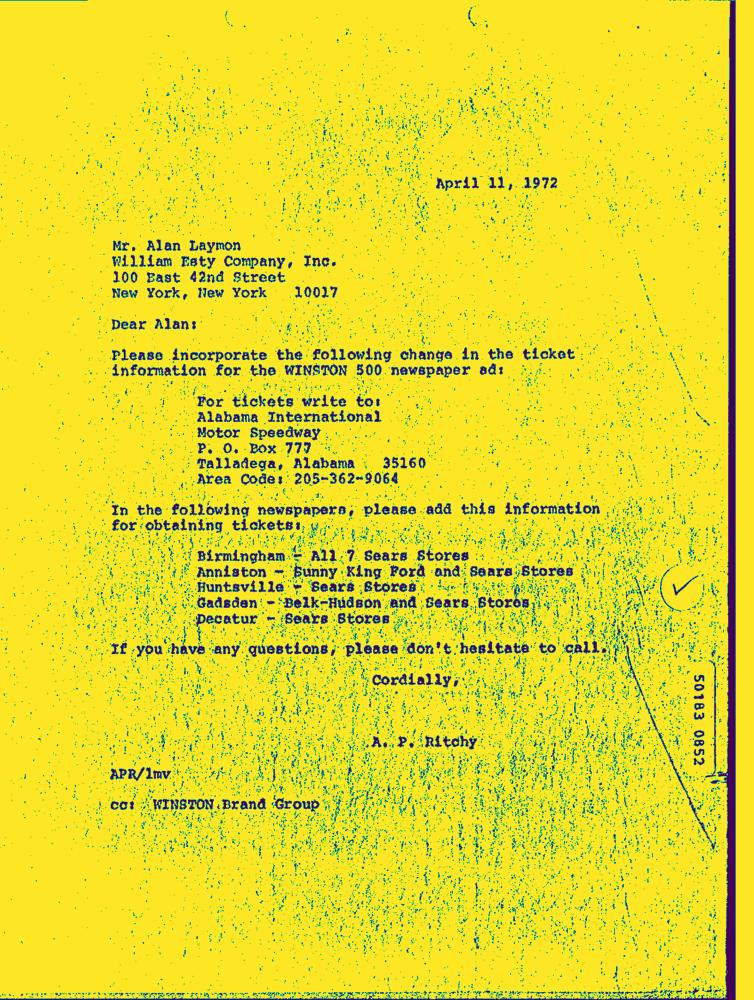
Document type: Letter-Doc